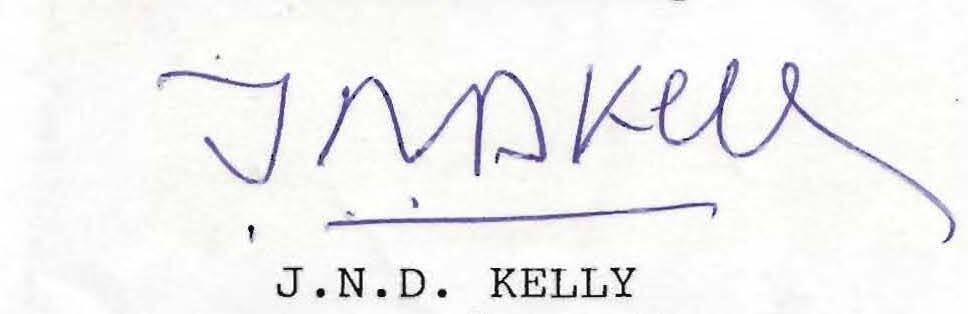
Signature of: john norman davidson kelly